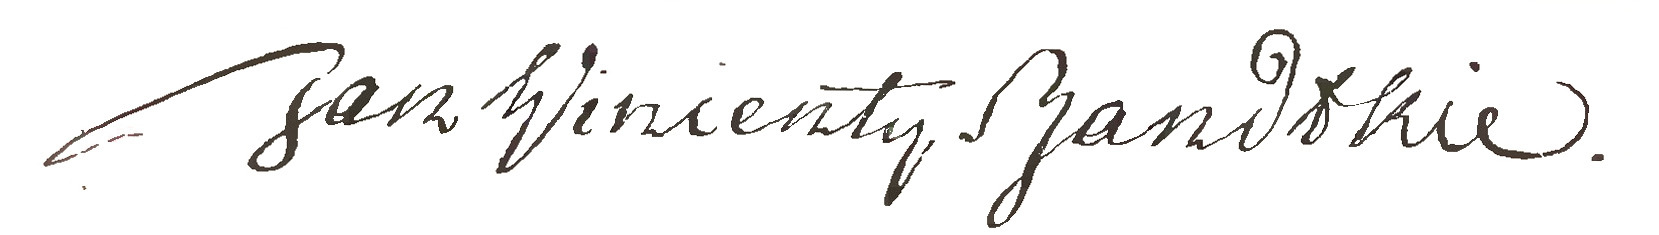
Signature of: jan wincenty bandtkie